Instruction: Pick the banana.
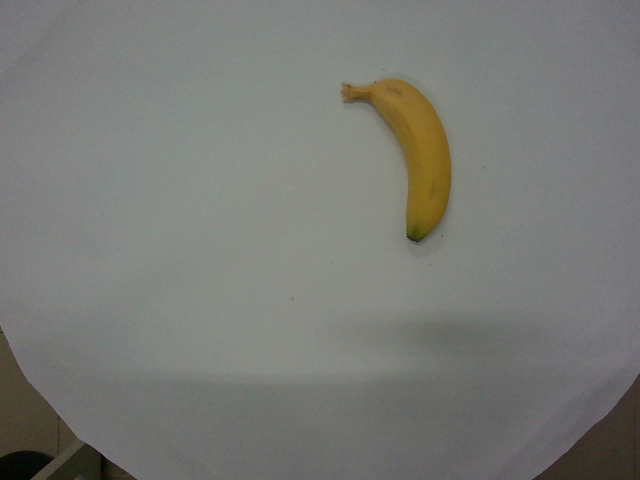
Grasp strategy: vertical